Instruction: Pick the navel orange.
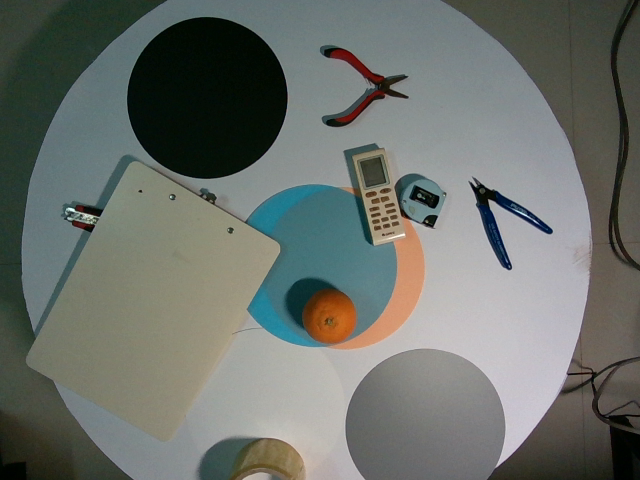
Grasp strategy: vertical